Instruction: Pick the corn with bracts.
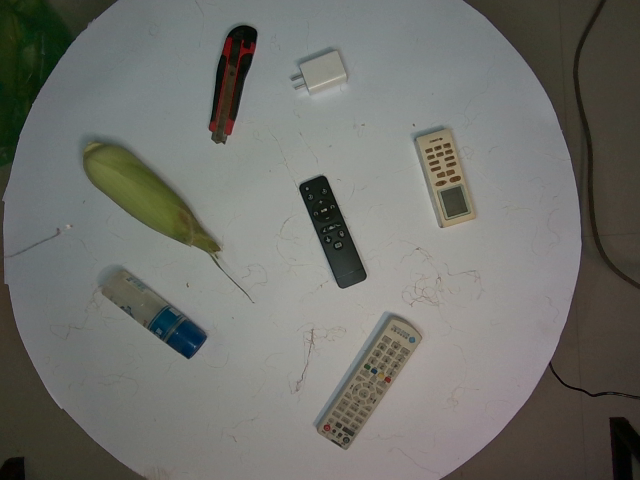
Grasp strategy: vertical